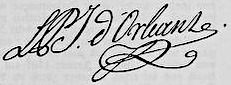
Signature of: louis philippe ii duke of orléans